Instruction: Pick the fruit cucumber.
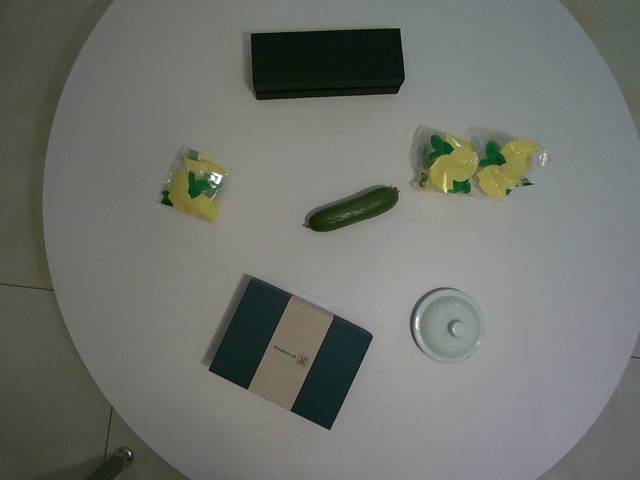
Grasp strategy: vertical